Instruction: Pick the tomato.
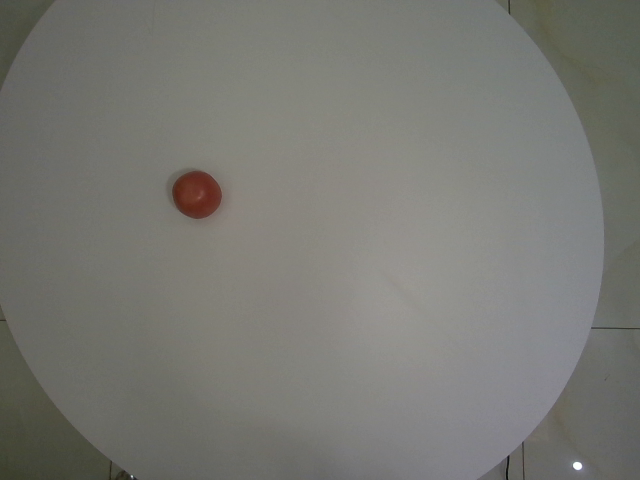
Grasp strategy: vertical